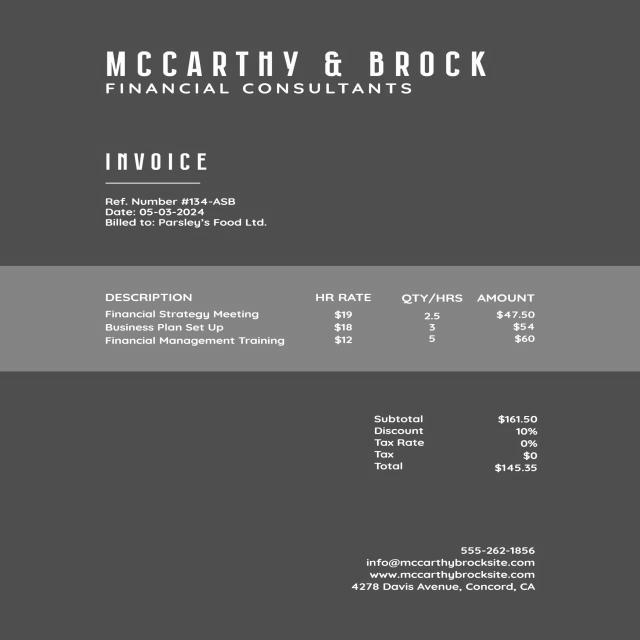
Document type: Invoice